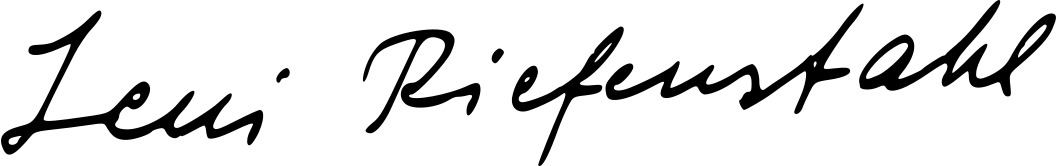
Signature of: leni riefenstahl